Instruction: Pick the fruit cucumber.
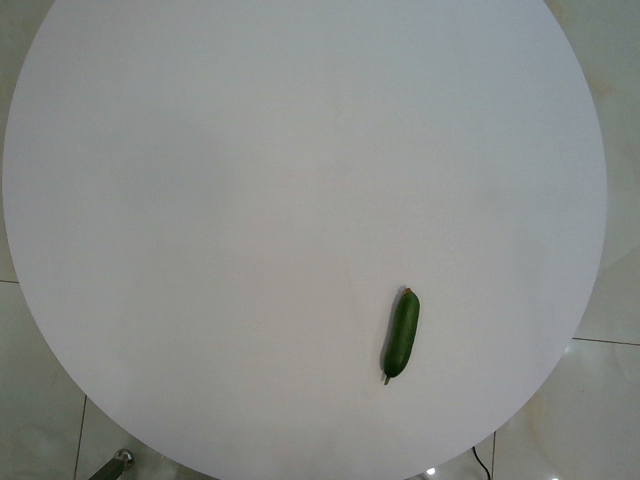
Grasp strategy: vertical